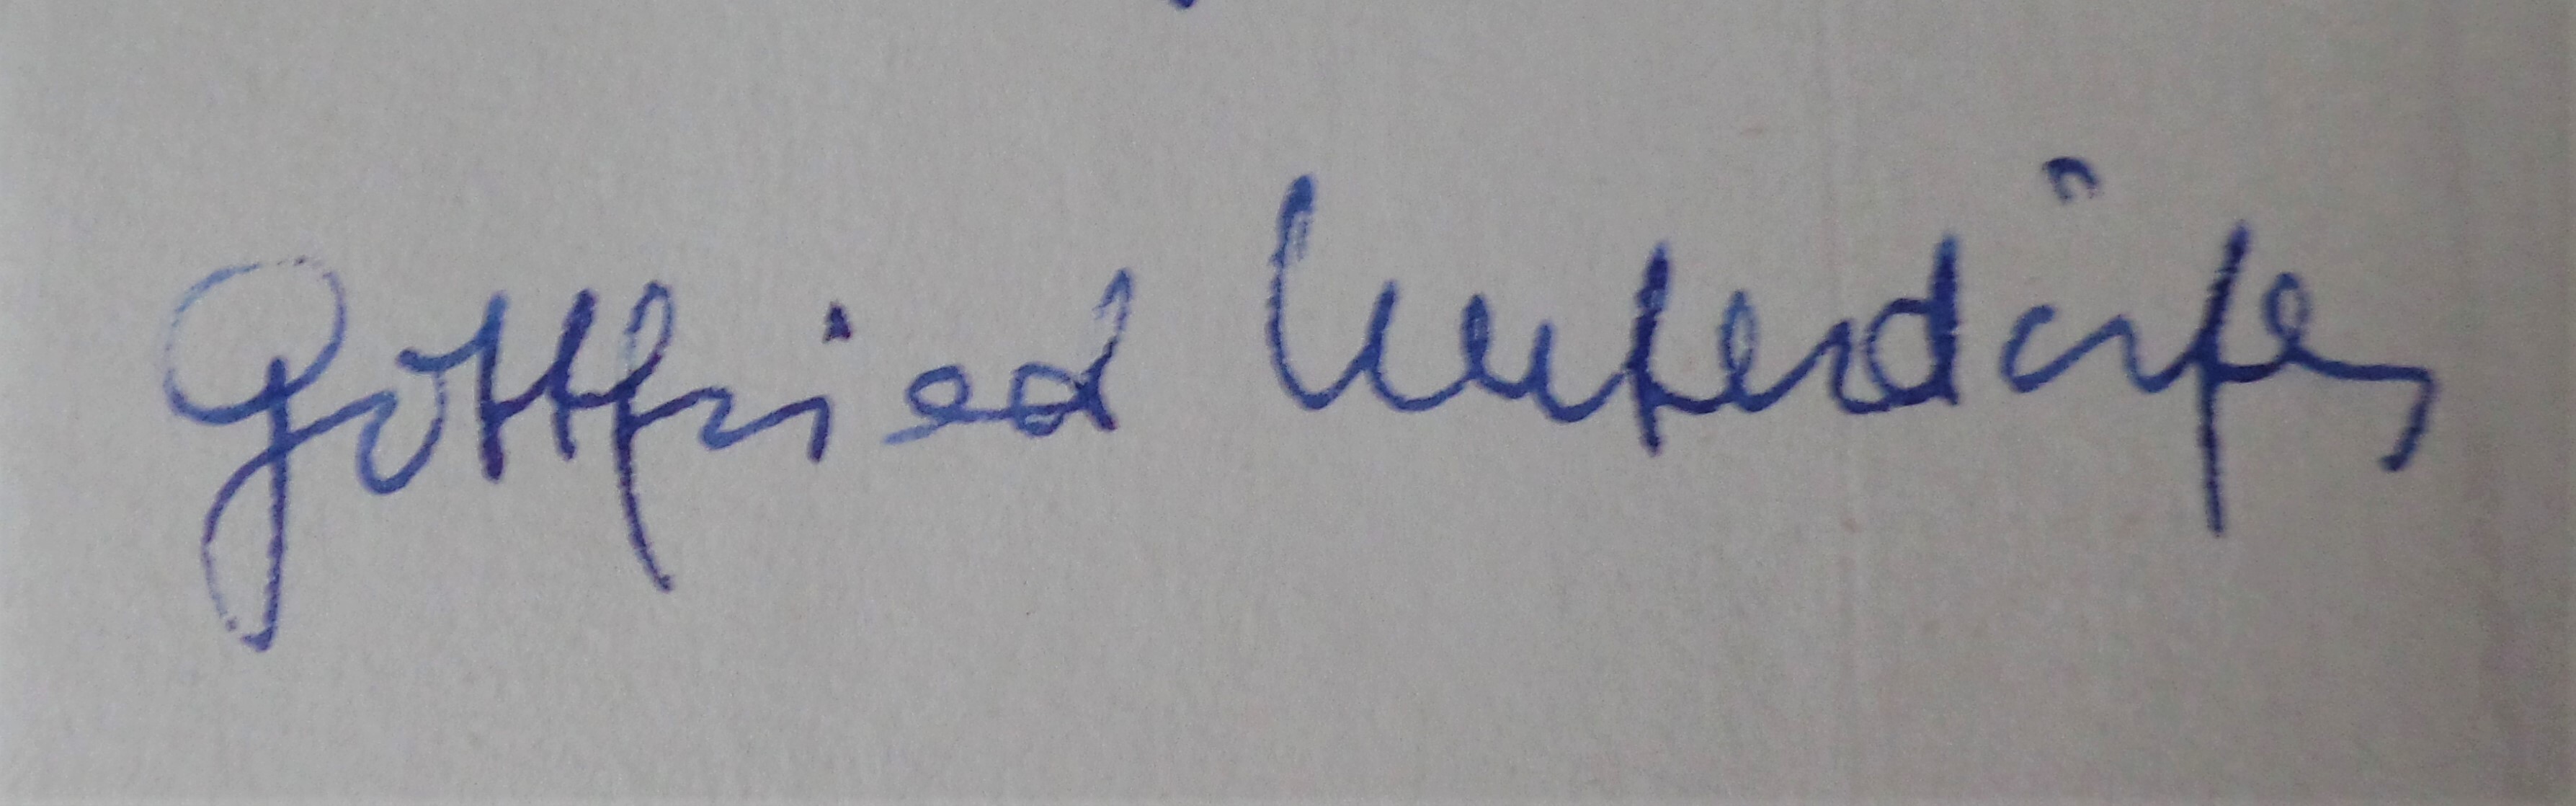
Signature of: gottfried unterdörfer